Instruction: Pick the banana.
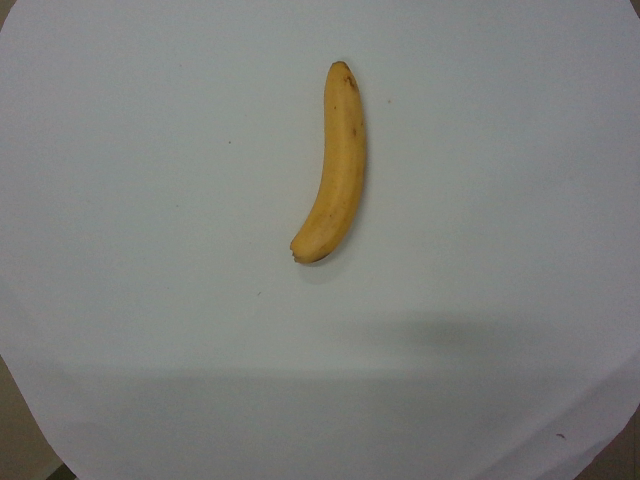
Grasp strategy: vertical